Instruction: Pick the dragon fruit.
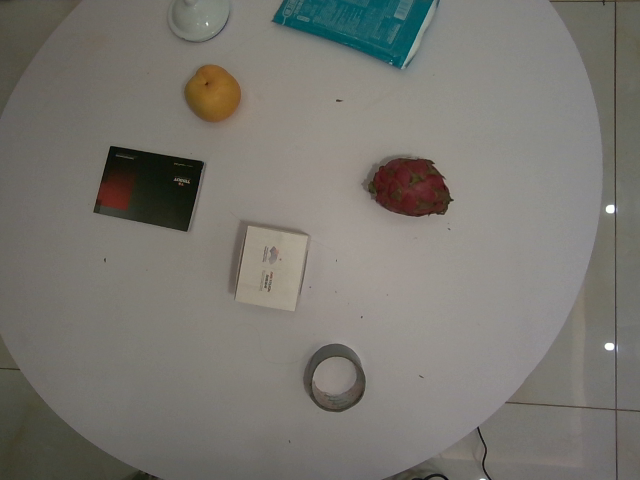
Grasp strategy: vertical